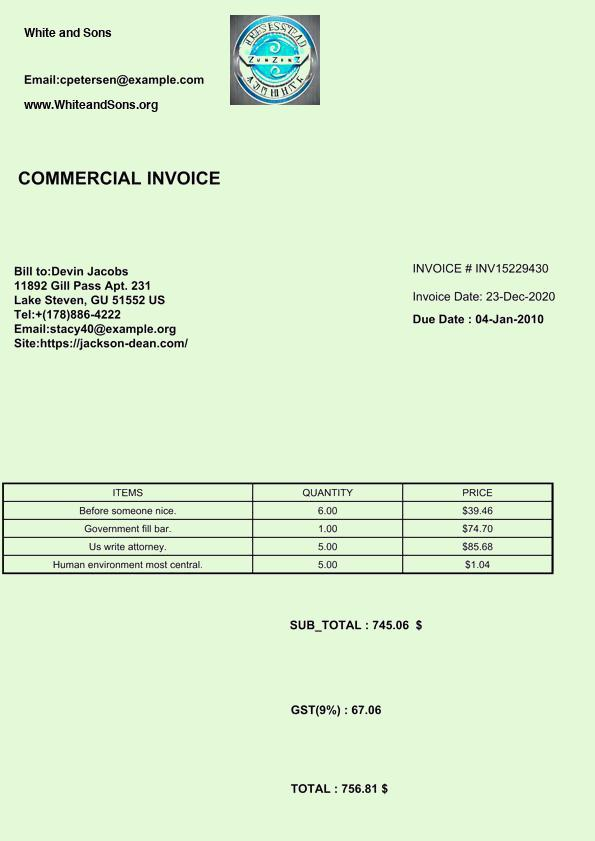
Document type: Invoice